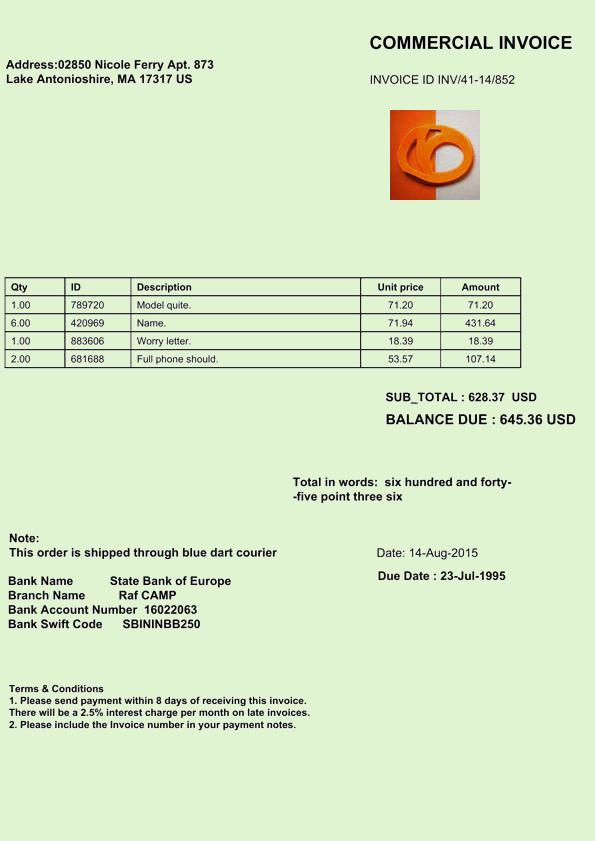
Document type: Invoice